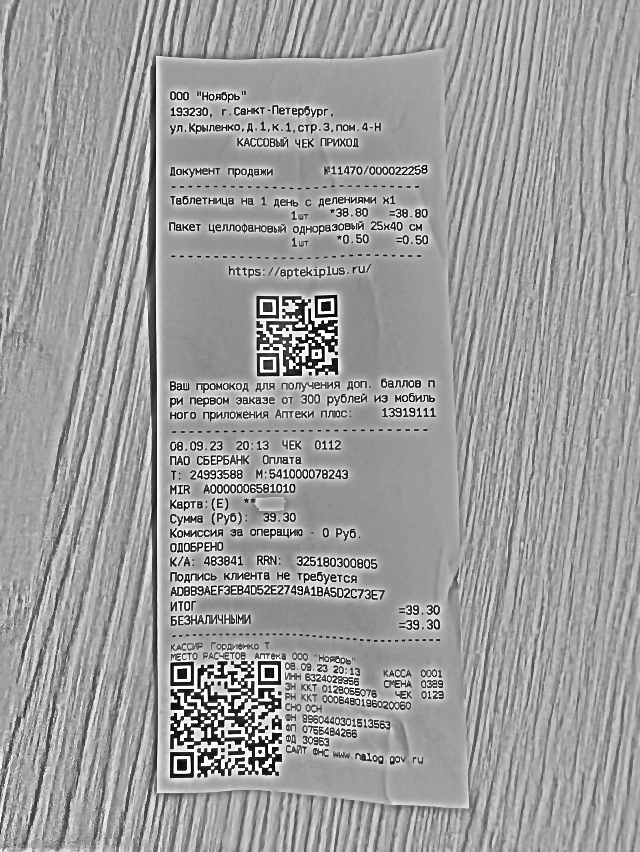
Продавец: ООО "Ноябрь"
ИНН: 6324028956
Дата: 08.09.23
Товары: Таблетница на 1 день с делениями х1; Пакет целлофановый одноразовый 25х40 см
Количество: 1.000; 1.000
Цена: 38.80; 0.50
Сумма: 38.80; 0.50
Итого: 39.30